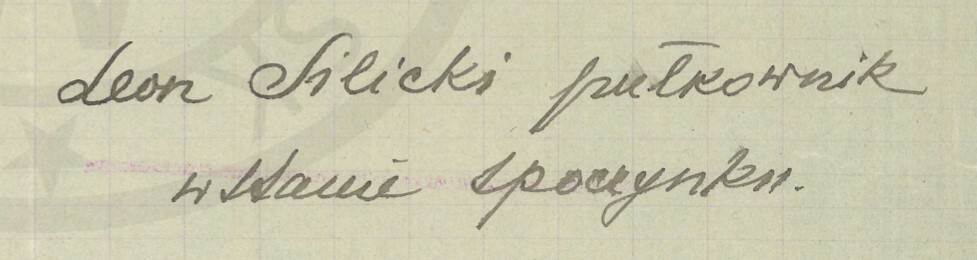
Signature of: leon silicki